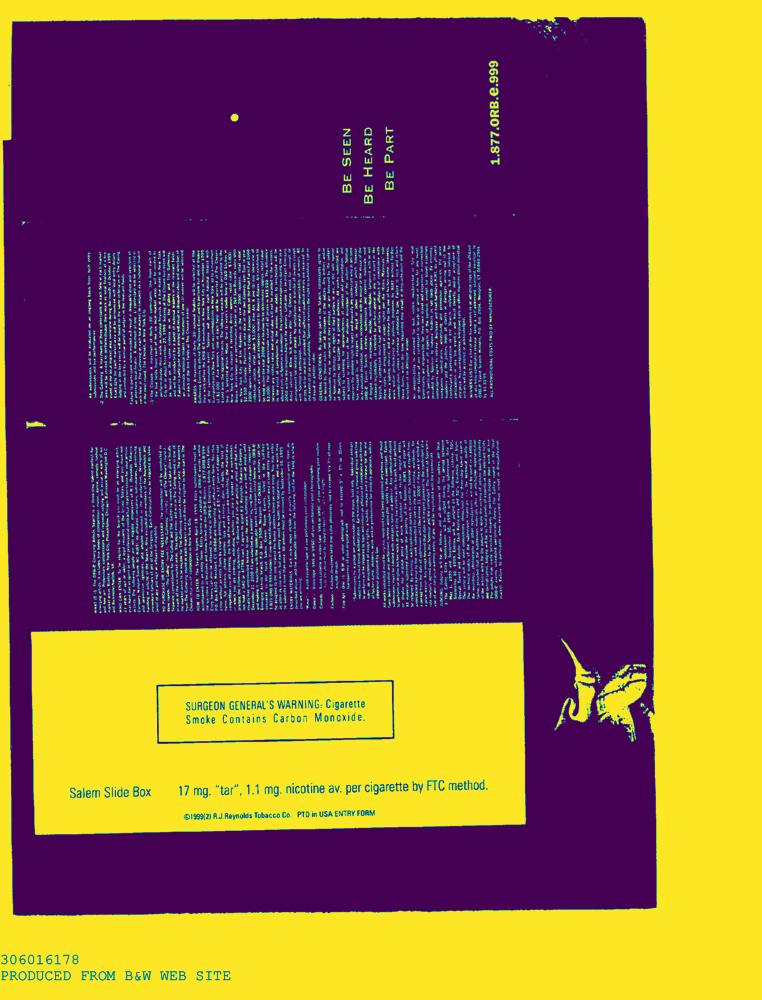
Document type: AD